Question: Which state is mentioned in the document?
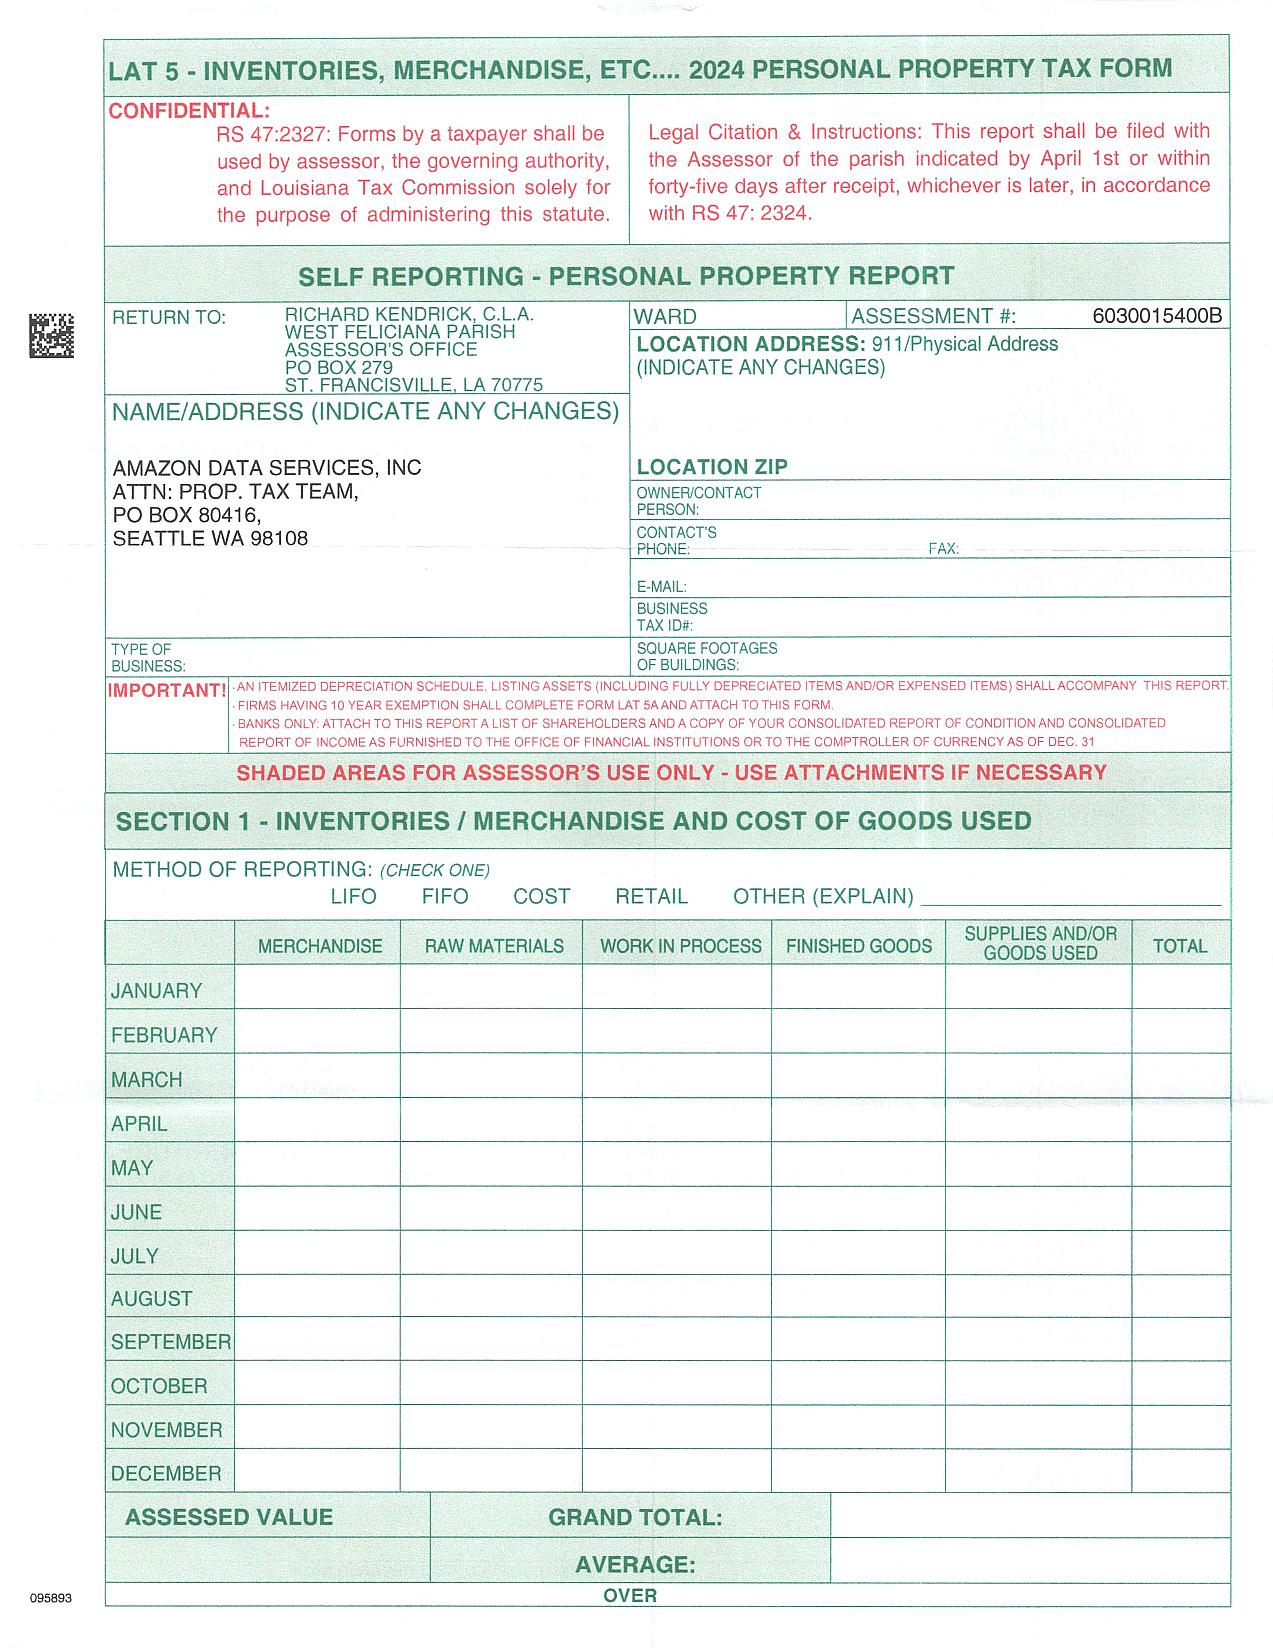
Answer: "Louisiana"